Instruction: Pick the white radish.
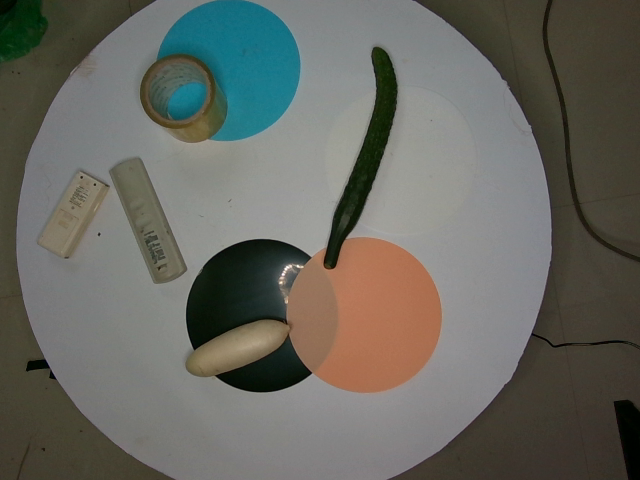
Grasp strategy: vertical